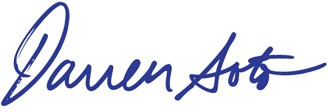
Signature of: darren soto